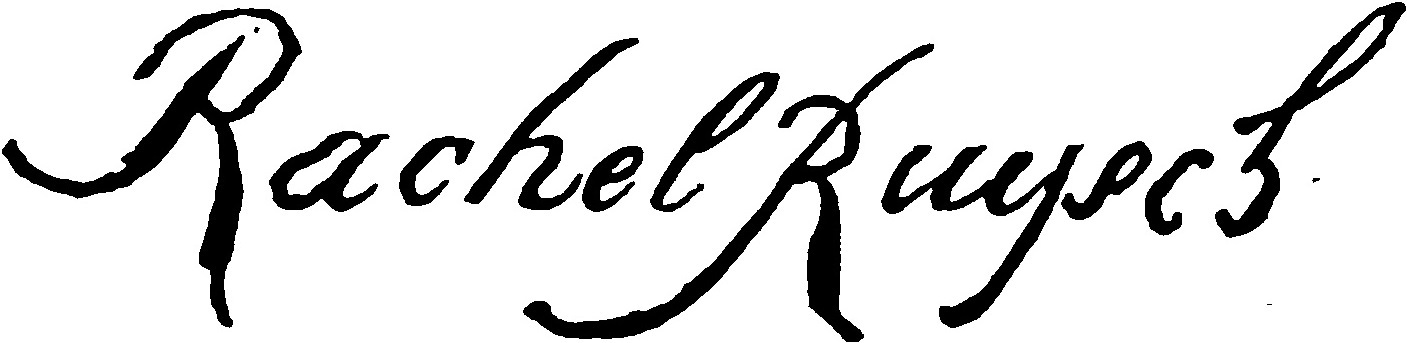
Signature of: rachel ruysch